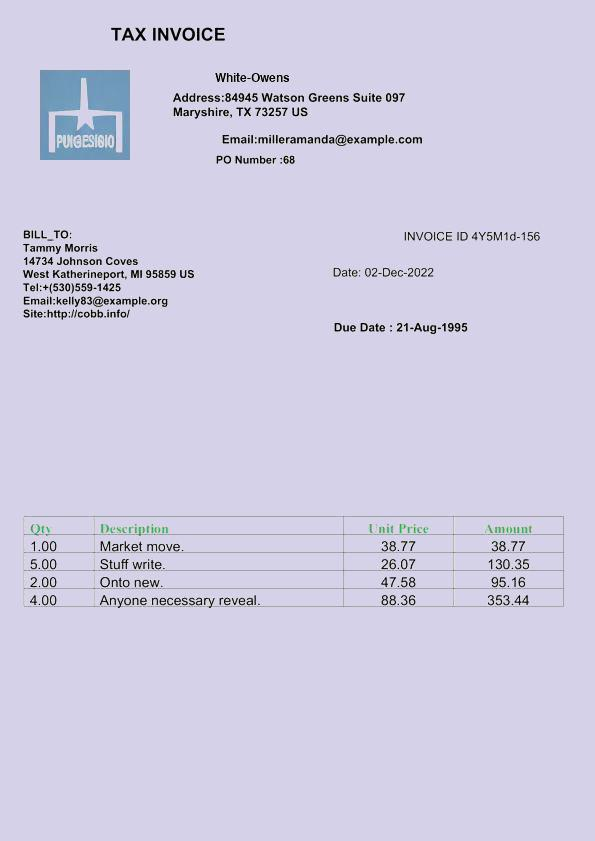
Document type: Invoice